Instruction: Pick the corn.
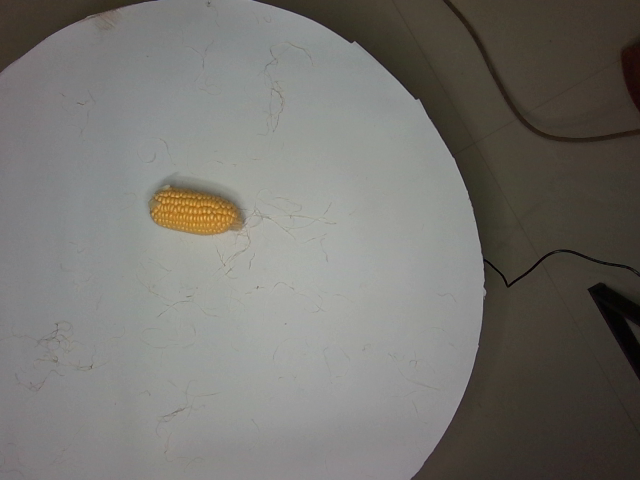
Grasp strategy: vertical